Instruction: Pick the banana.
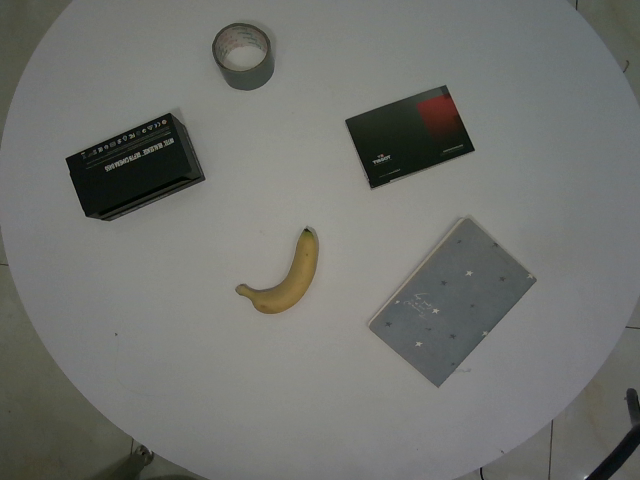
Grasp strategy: vertical